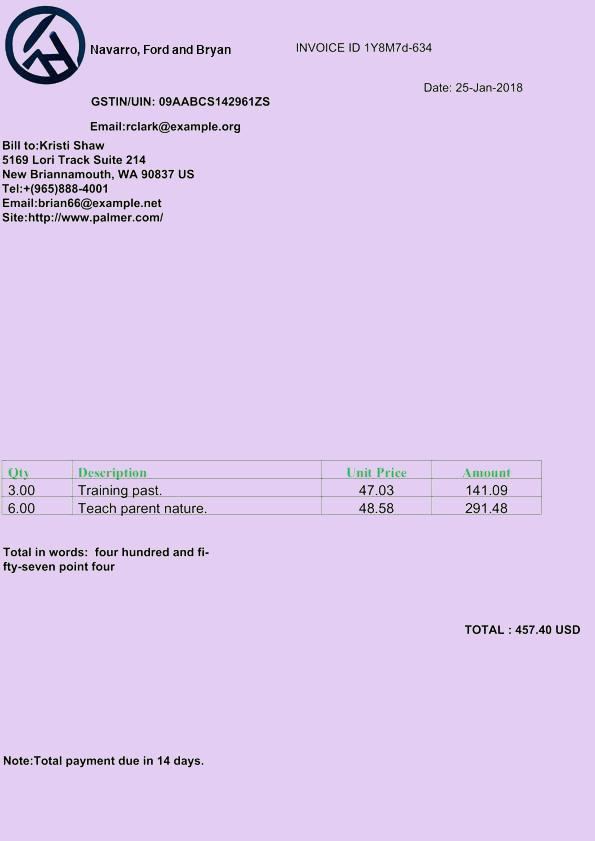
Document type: Invoice